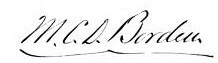
Signature of: matthew borden